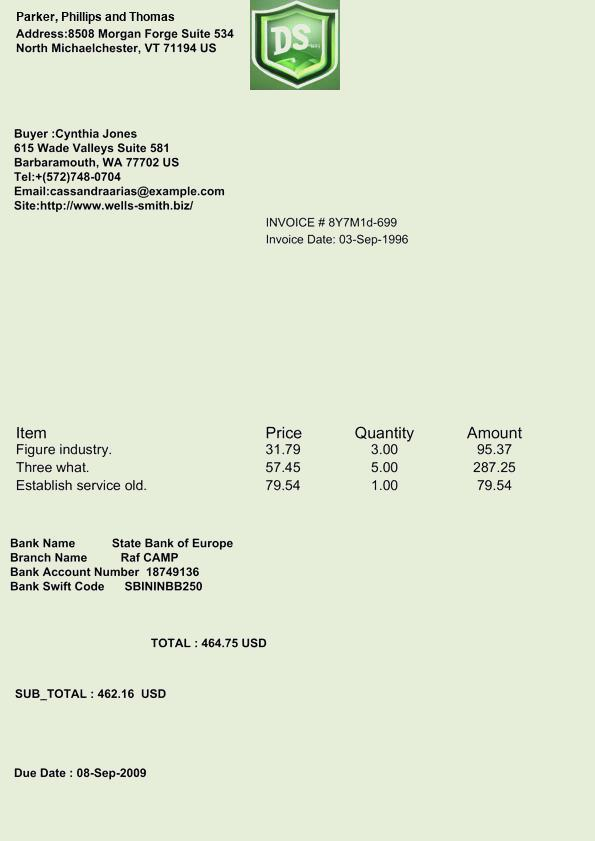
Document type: Invoice